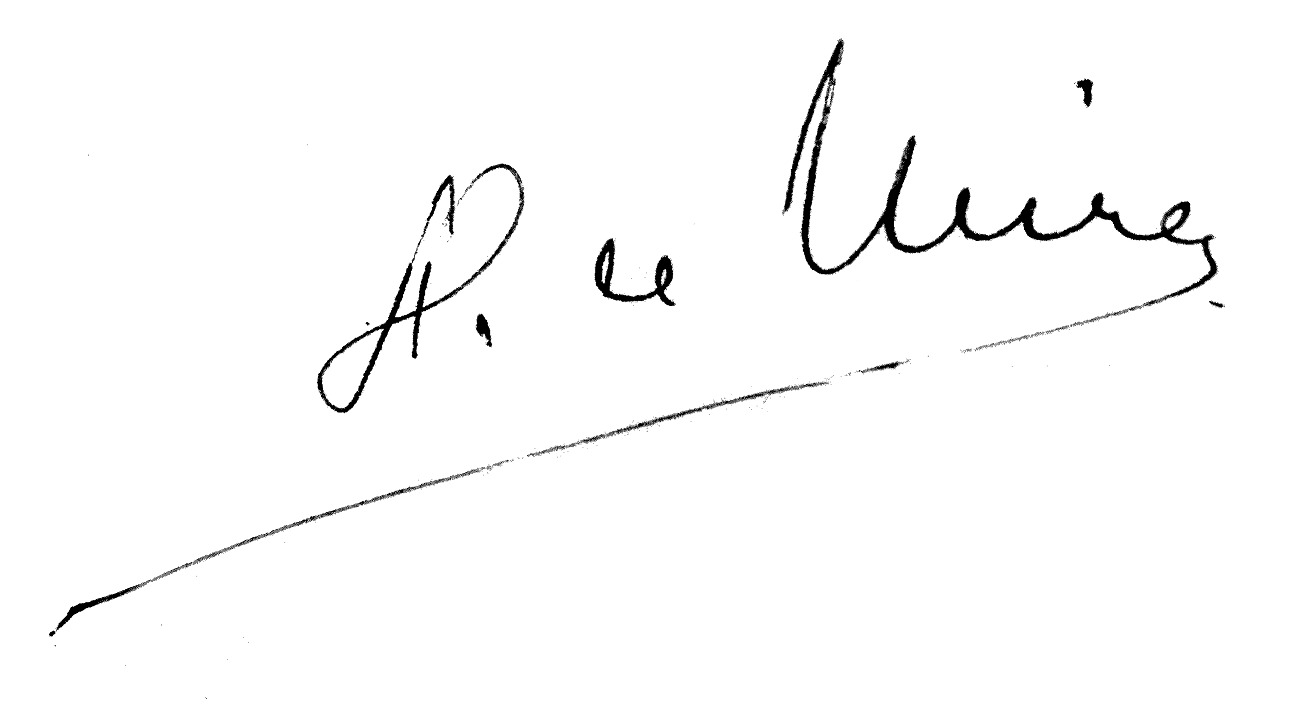
Signature of: henry le mire